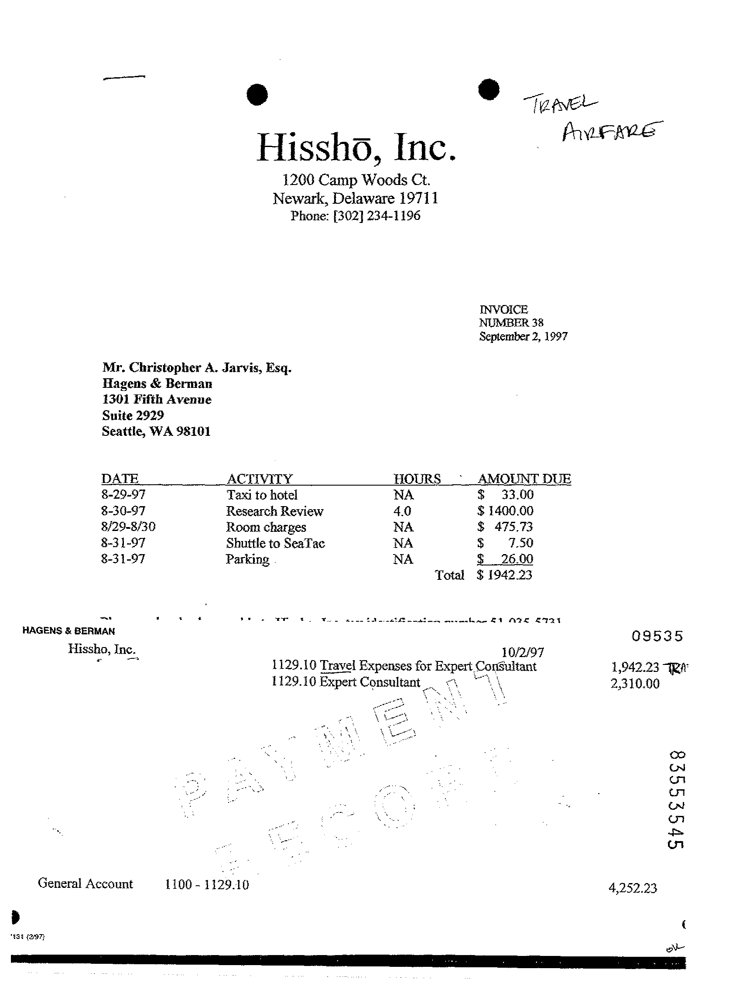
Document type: Invoice